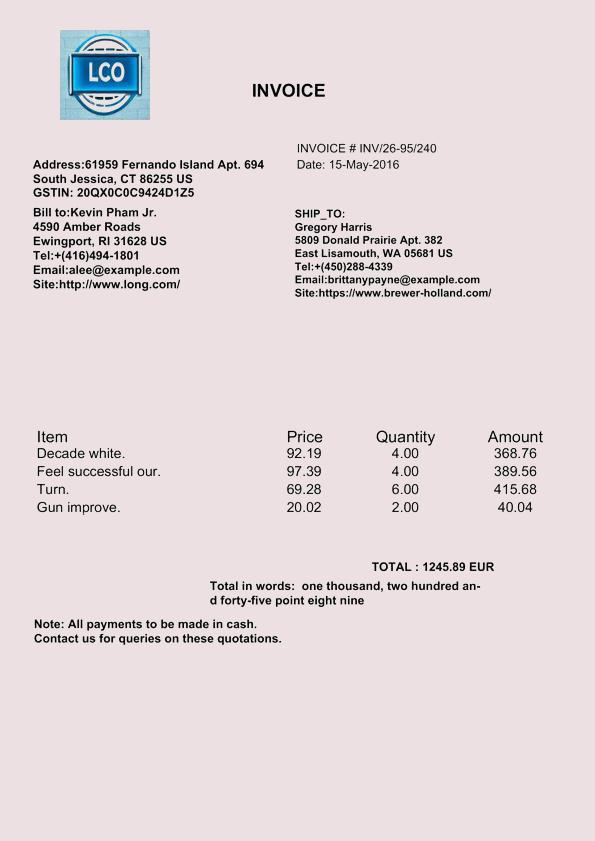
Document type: Invoice